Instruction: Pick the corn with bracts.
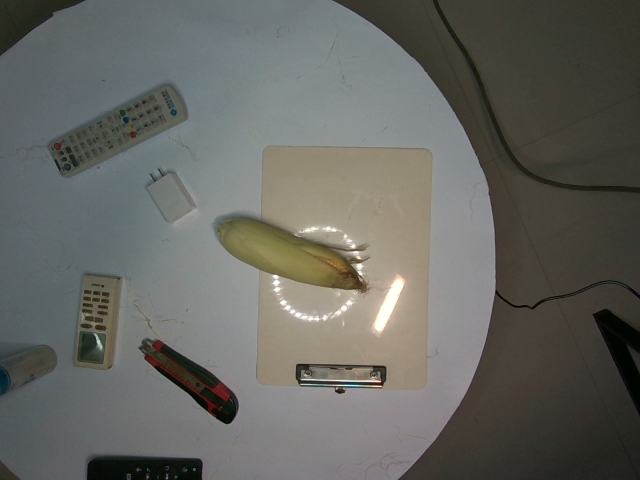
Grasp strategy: vertical